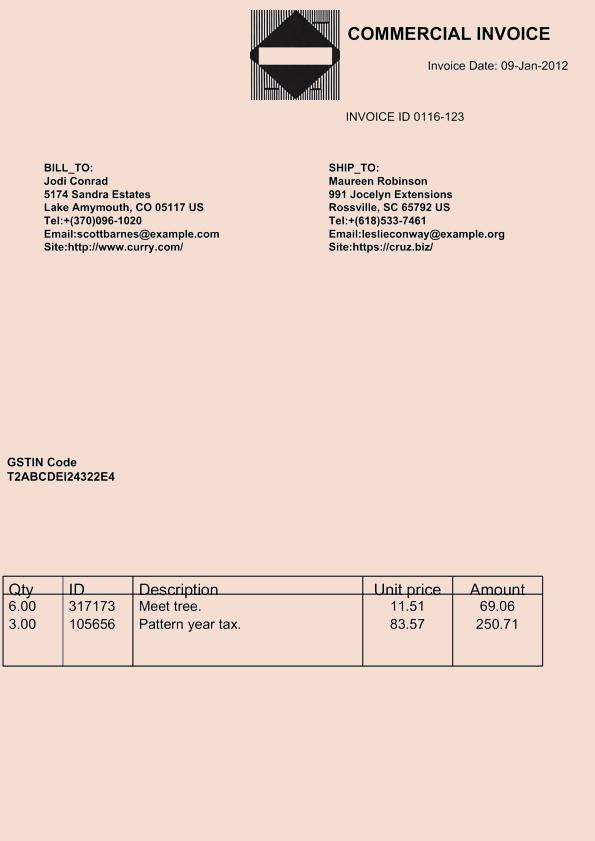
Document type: Invoice